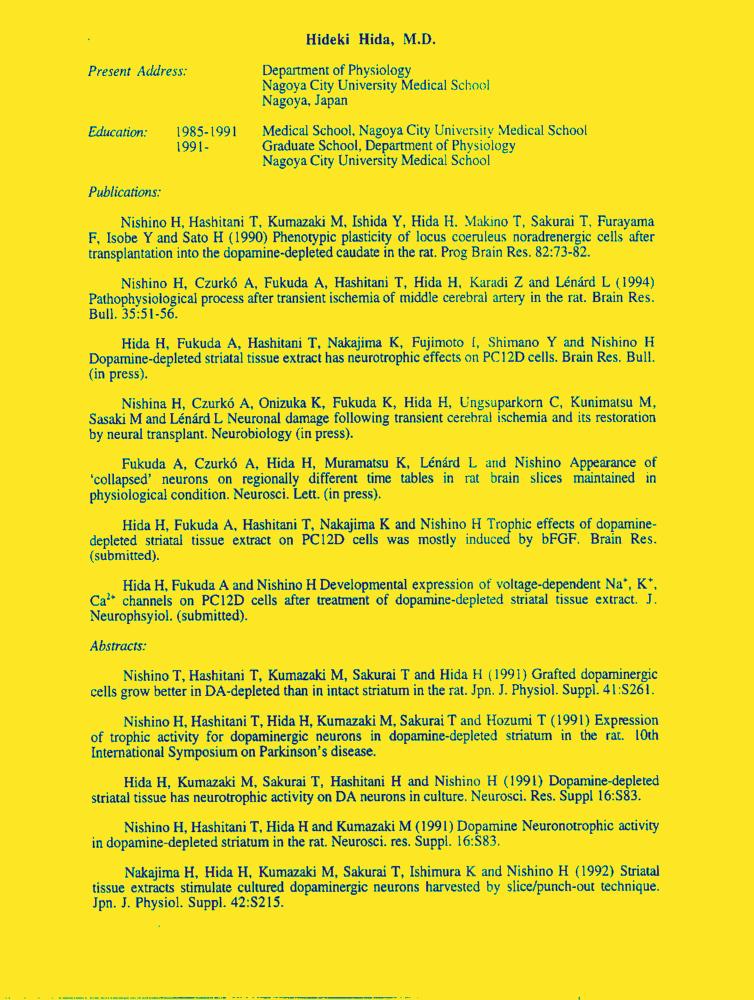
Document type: Resume-Doc